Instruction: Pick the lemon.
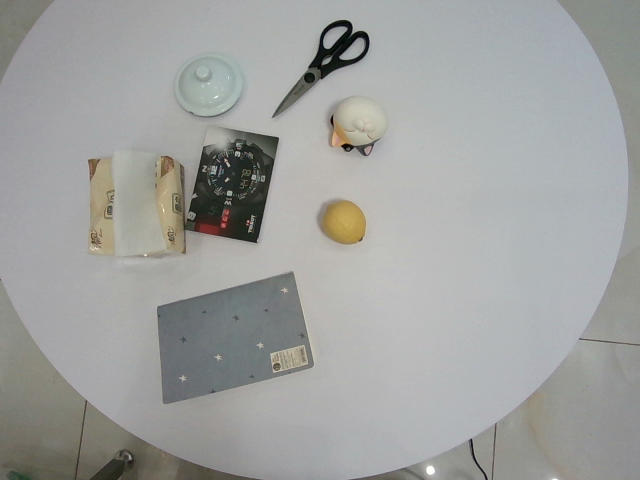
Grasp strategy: vertical